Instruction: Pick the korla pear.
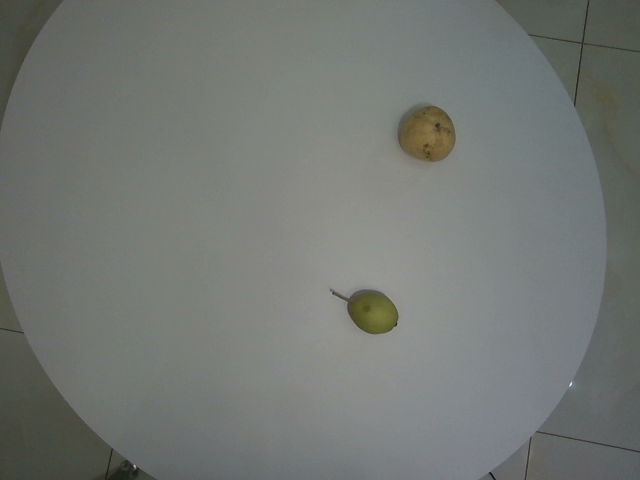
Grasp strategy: vertical